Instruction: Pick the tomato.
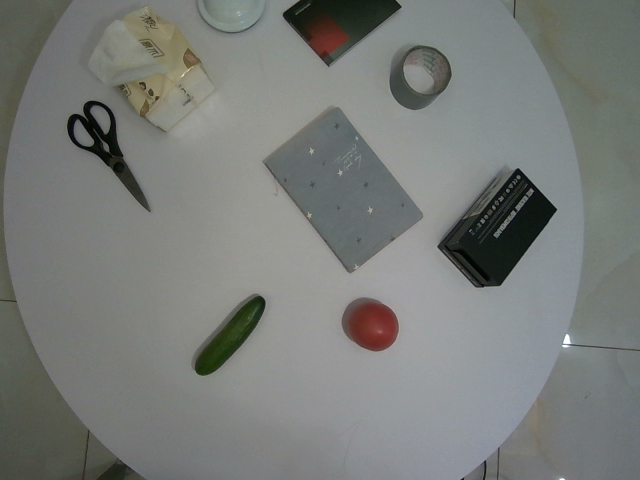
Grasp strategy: vertical